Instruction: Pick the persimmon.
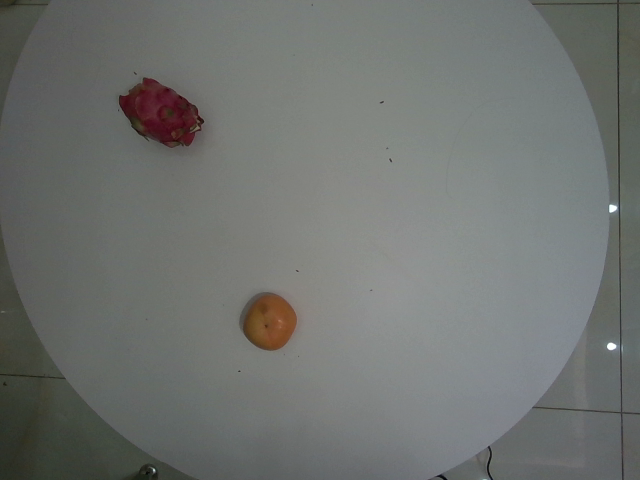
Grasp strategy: vertical